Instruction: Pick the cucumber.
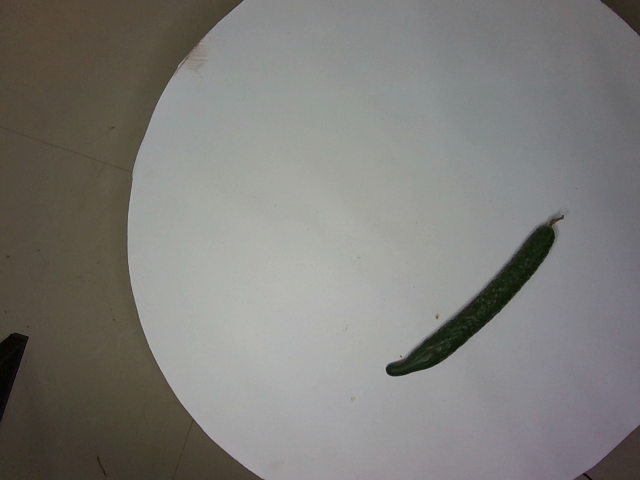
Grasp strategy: vertical